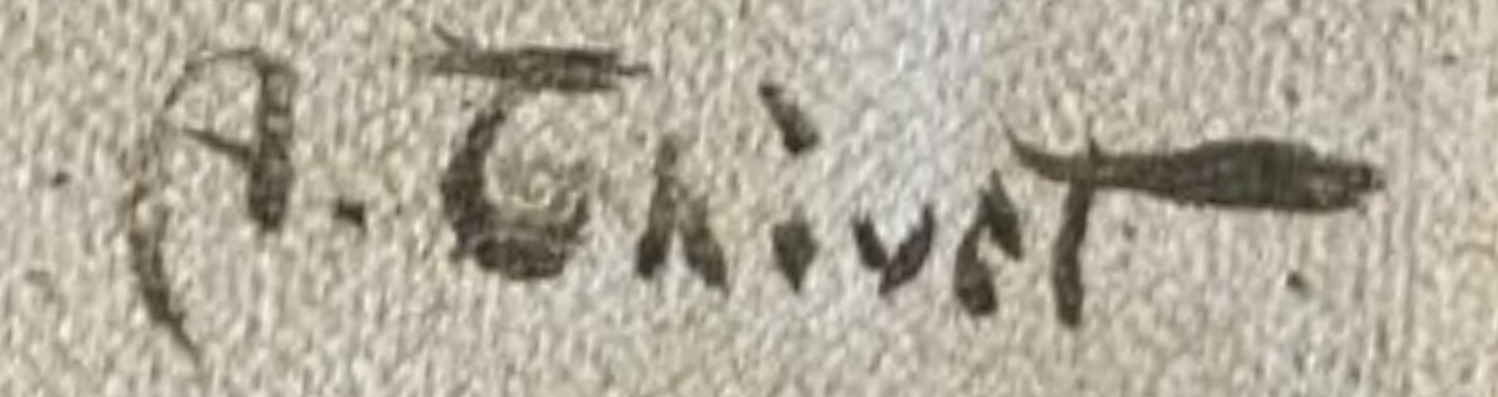
Signature of: antoine auguste thivet